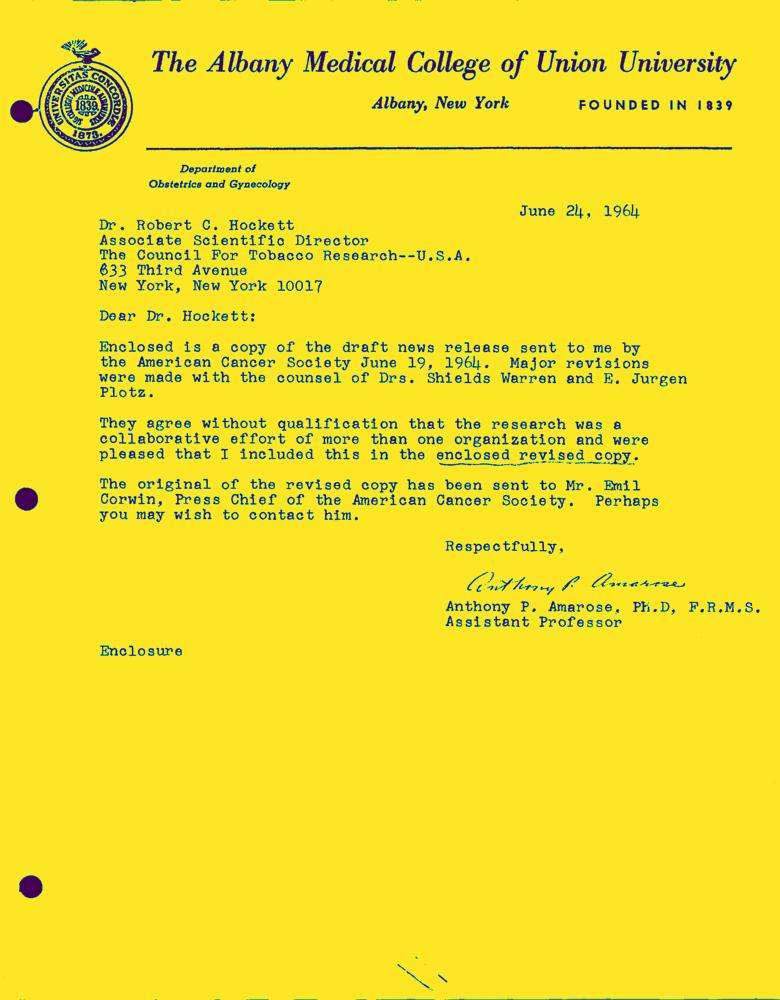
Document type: Letter-Doc